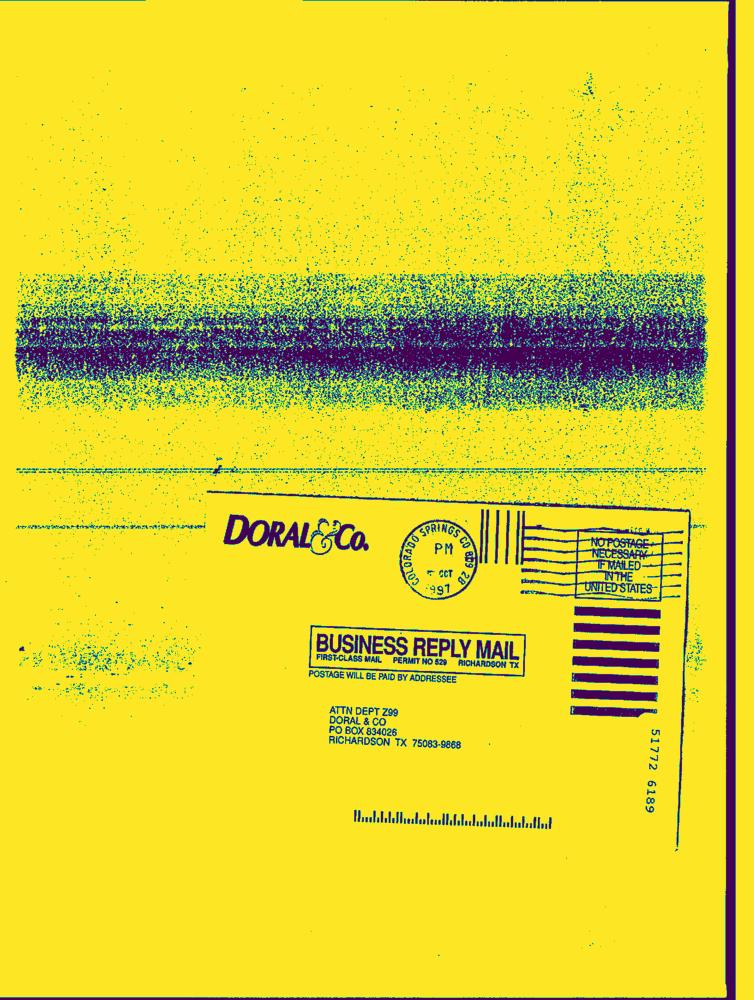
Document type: Hand-Written